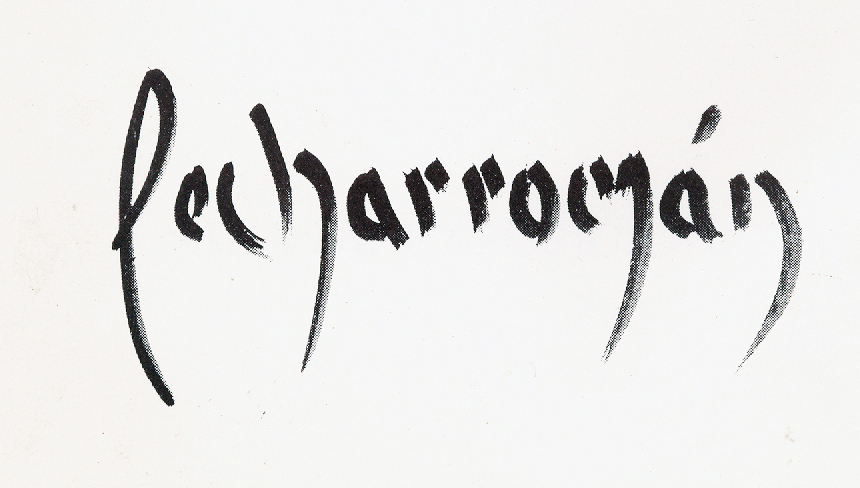
Signature of: ricardo pecharromán